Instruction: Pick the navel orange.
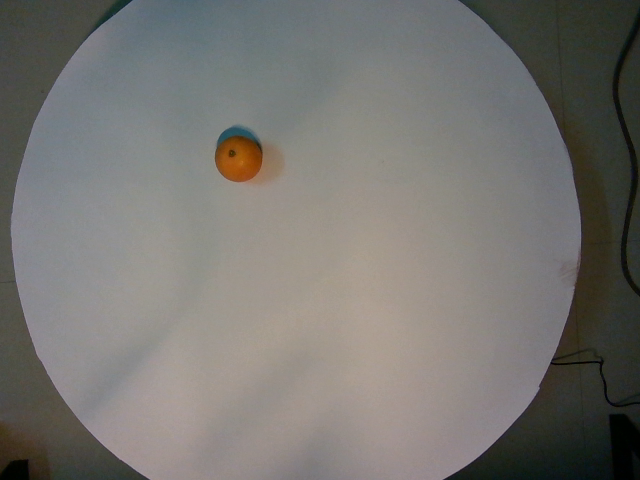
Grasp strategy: vertical